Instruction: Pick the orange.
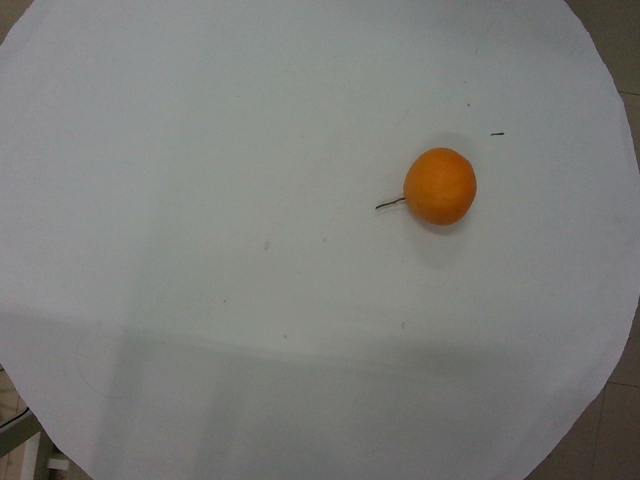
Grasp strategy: vertical